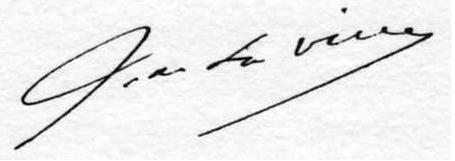
Signature of: jean de la ville de mirmont